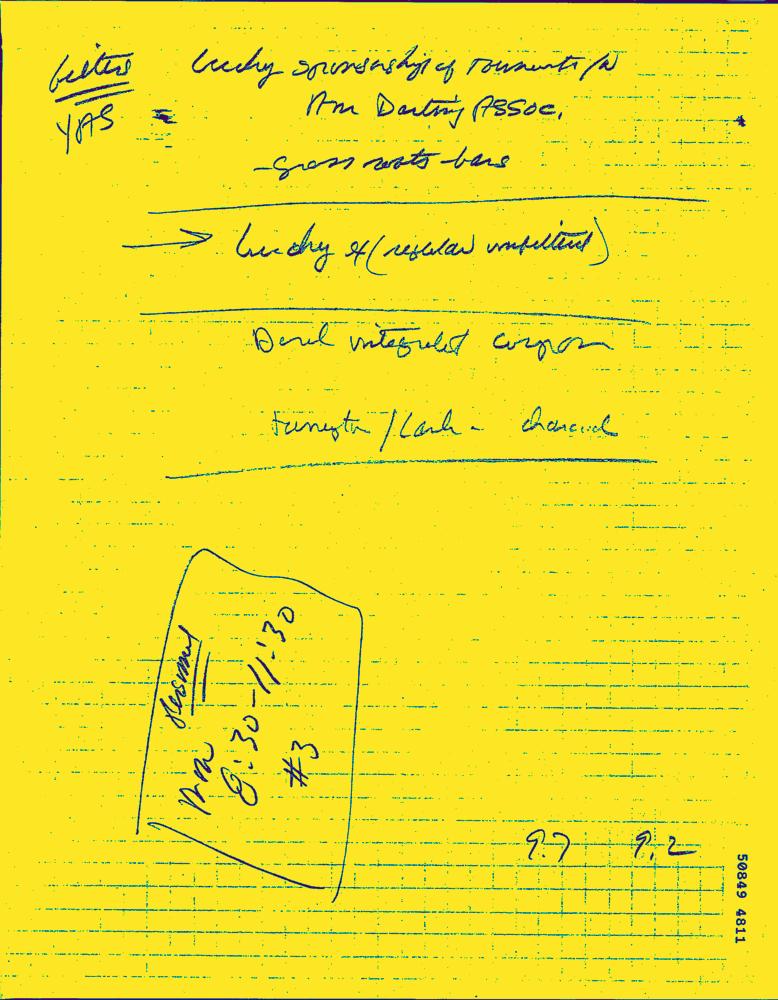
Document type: Hand-Written